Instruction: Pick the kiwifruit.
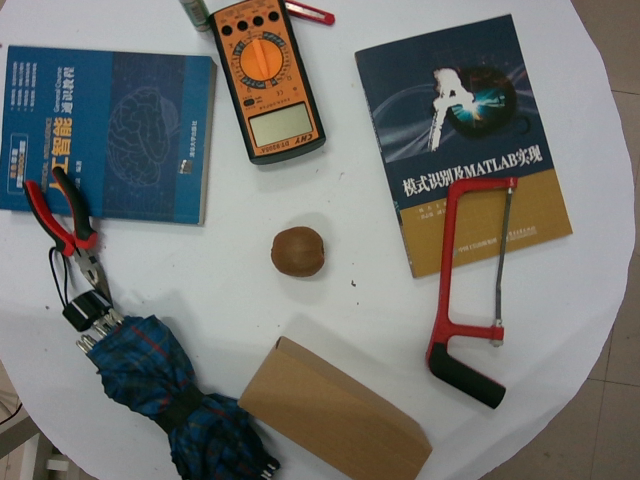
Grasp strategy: vertical